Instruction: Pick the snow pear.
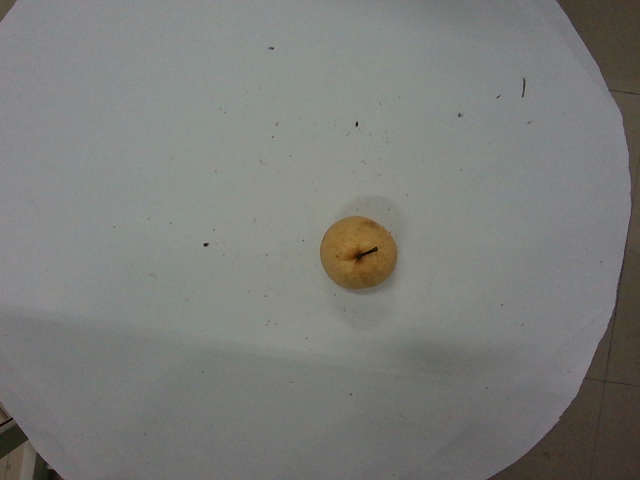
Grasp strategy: vertical